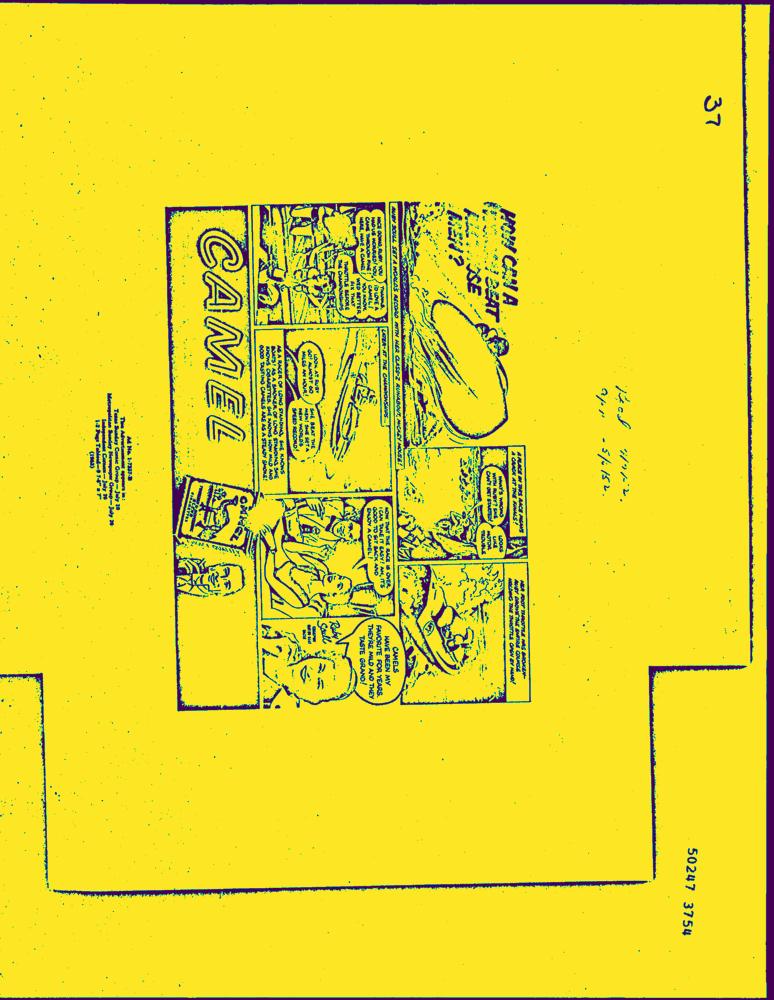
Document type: AD